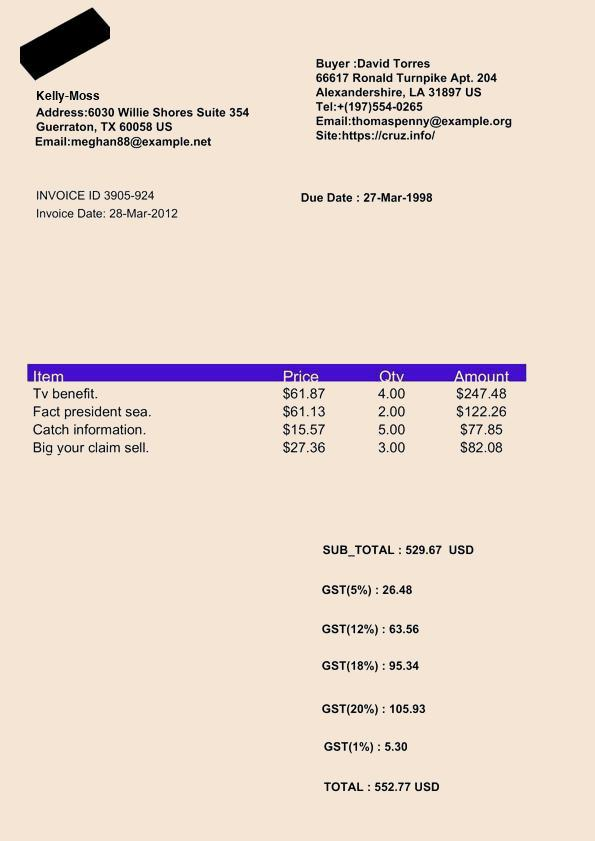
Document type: Invoice